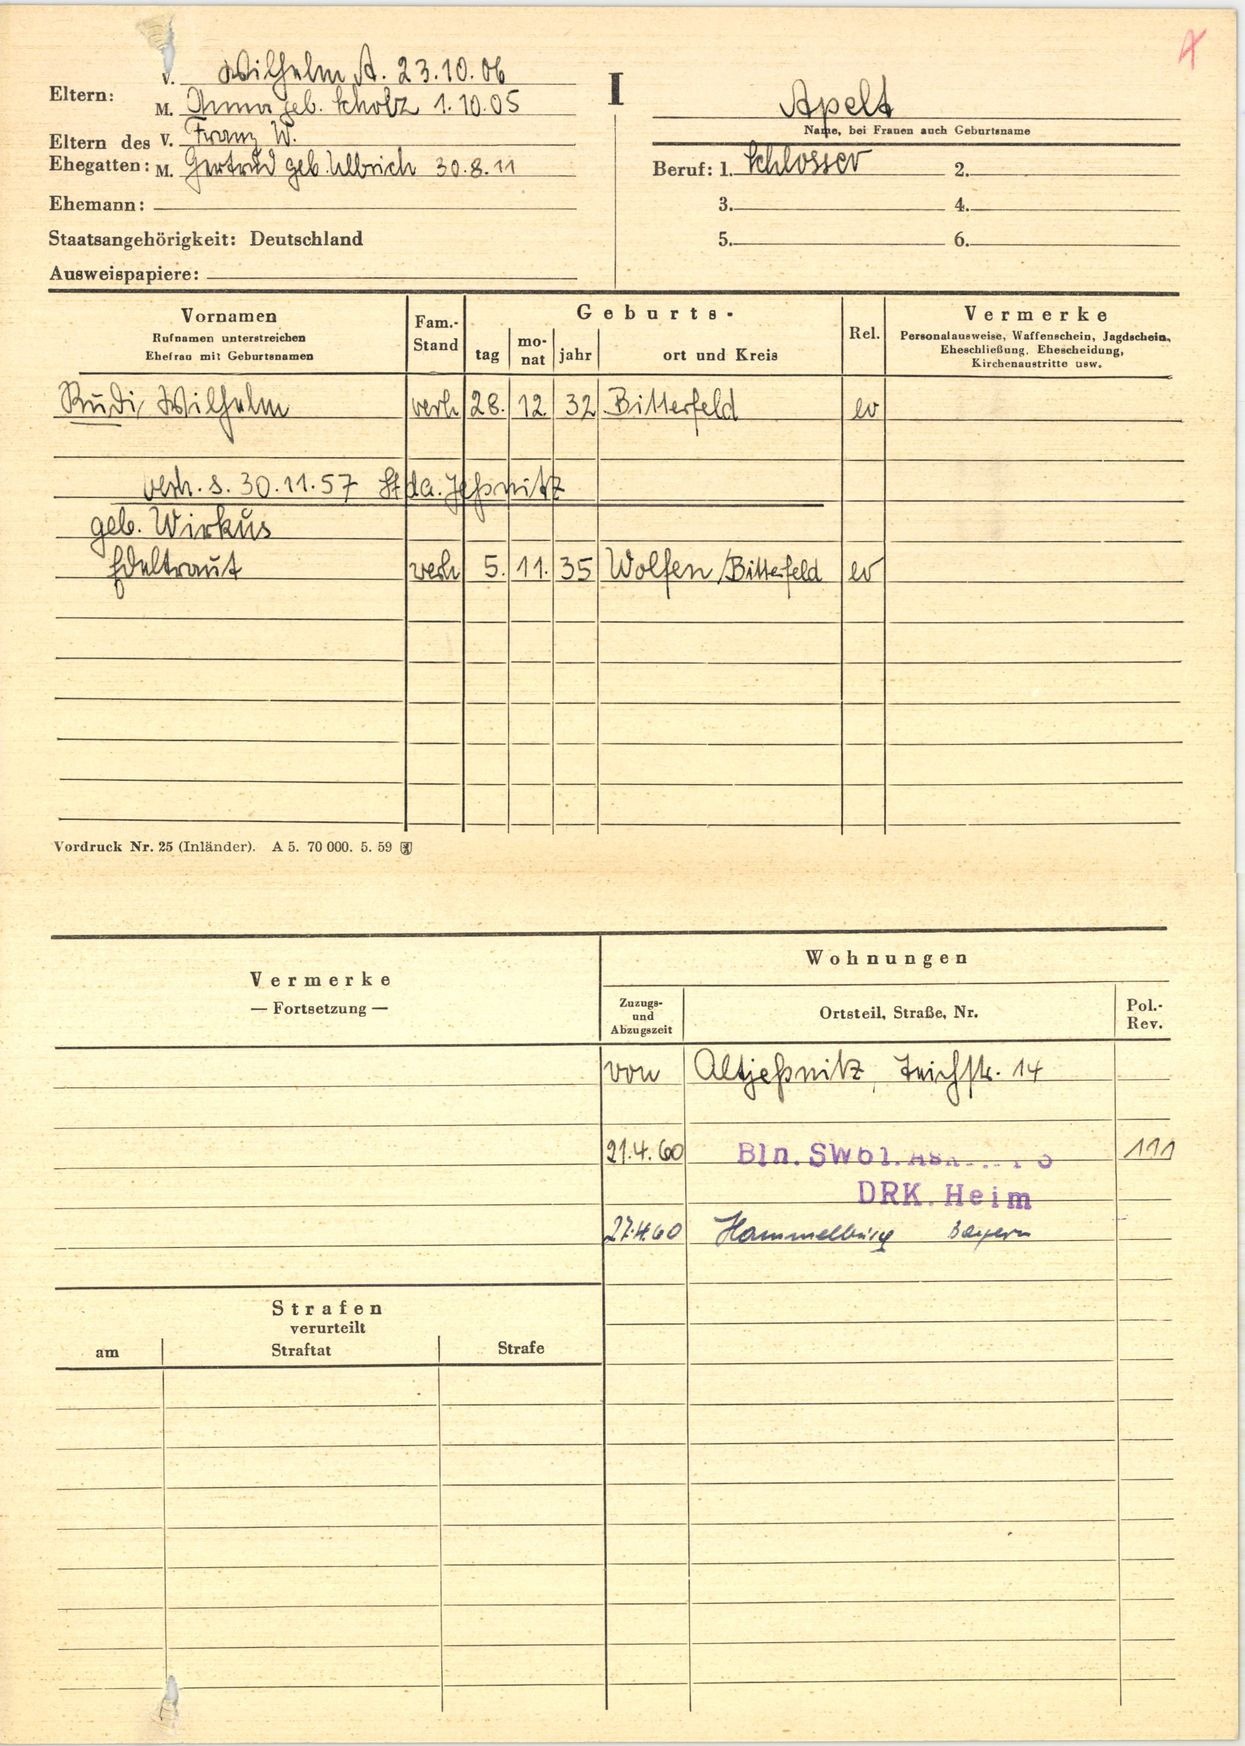
Apelt